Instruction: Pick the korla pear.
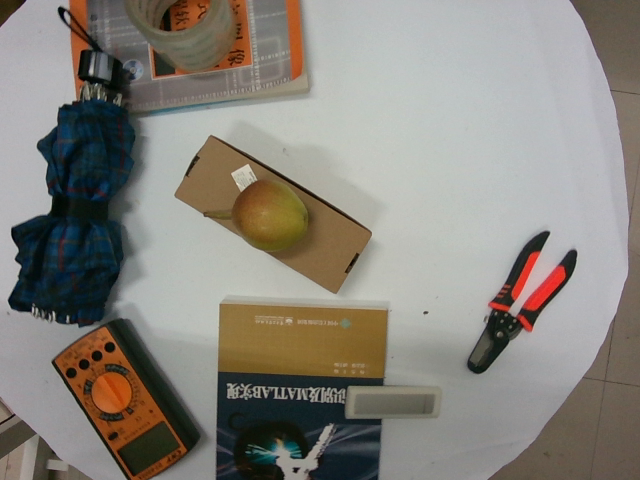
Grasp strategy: vertical